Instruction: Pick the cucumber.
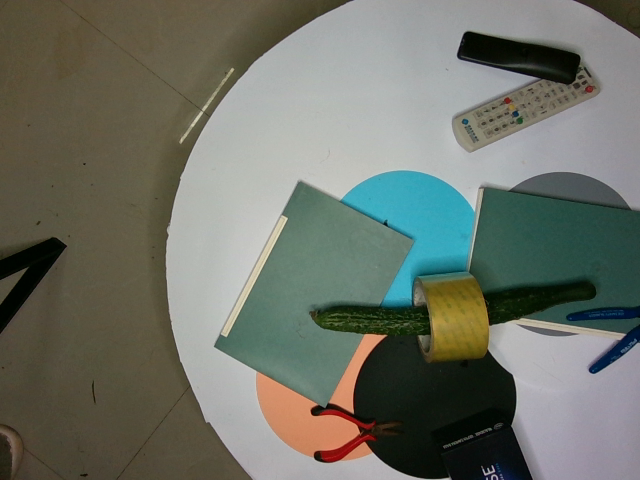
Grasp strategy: vertical